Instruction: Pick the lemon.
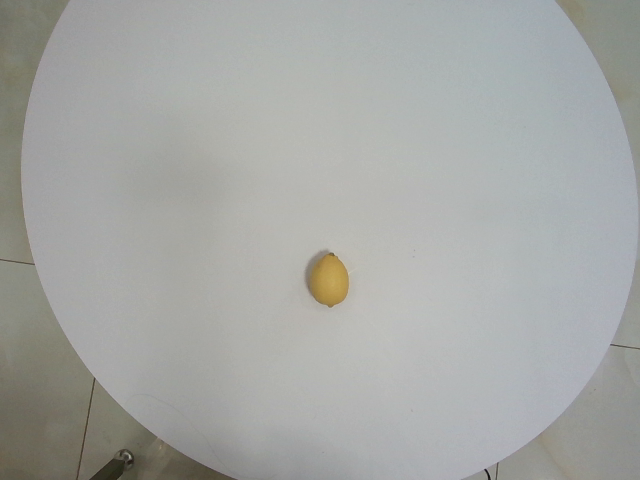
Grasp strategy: vertical